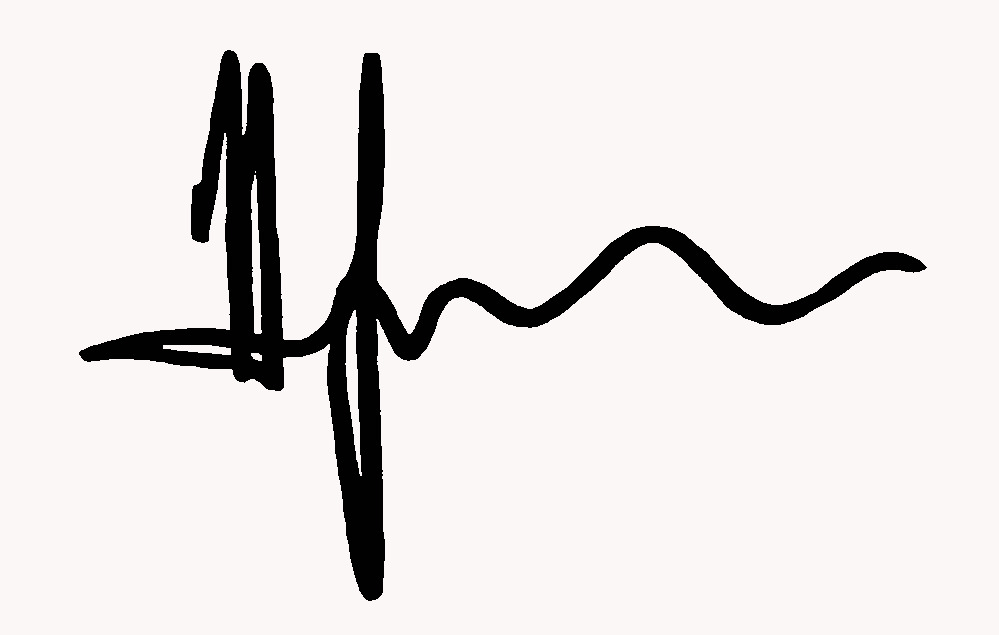
Signature of: miho mosulishvili